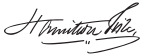
Signature of: hamilton fish